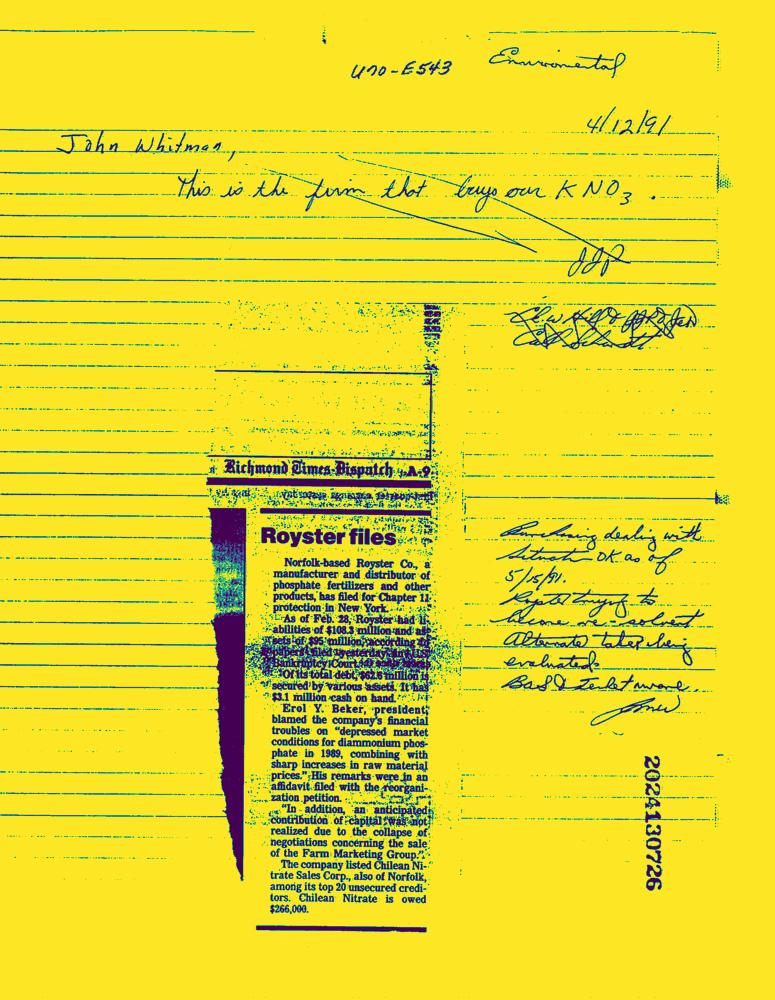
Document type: News-Article